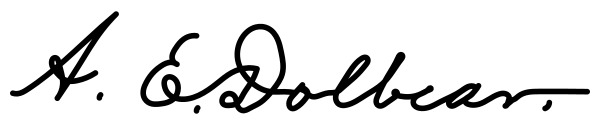
Signature of: amos dolbear